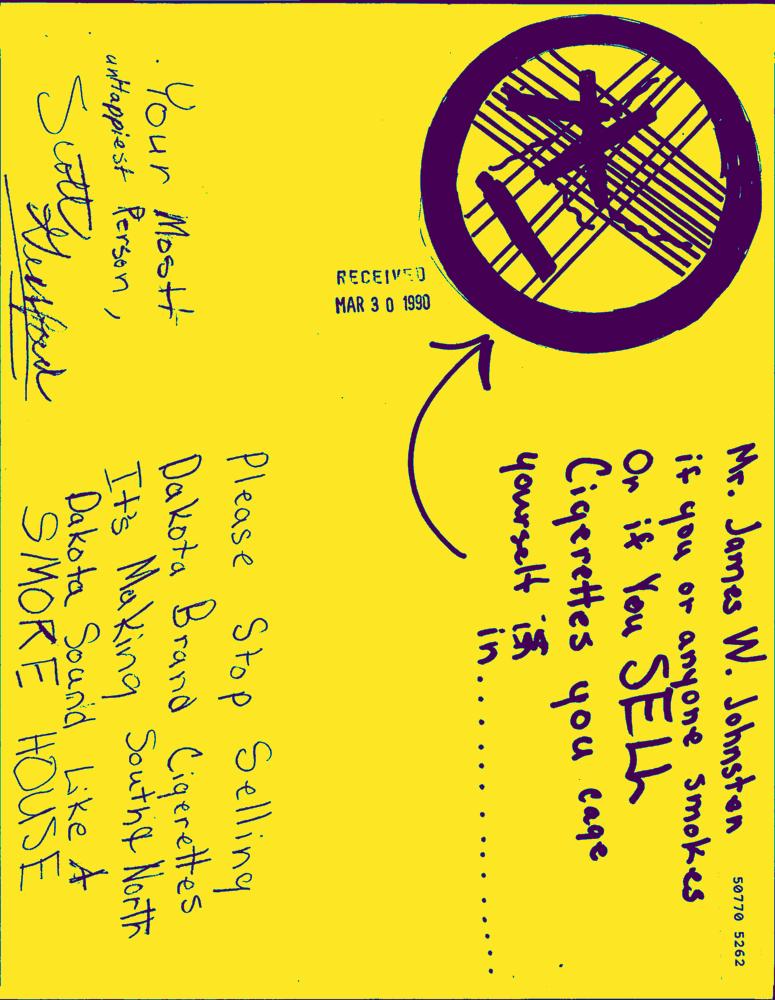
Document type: Hand-Written